Question: What was observed in the imaging?
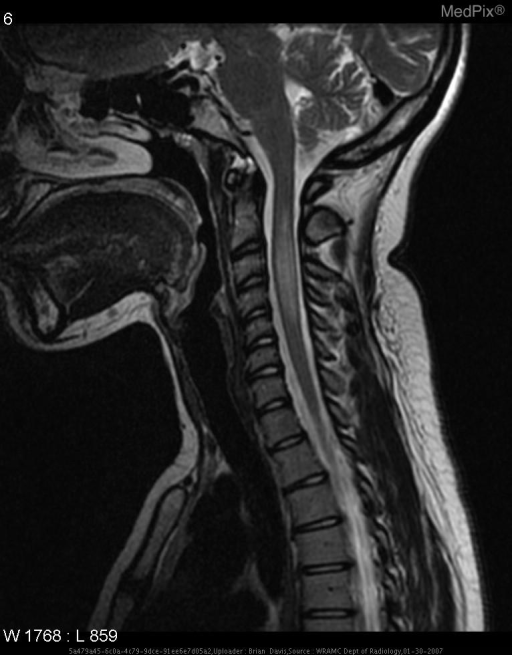
Answer: The imaging shows The cervical spine demonstrates T2 hyperintensity within the cord at C3 and C4 with mild expansion of the cord.

Enhancement in the right side of the brain and enhancement adjacent to the posterior horn of the left lateral ventricle are well visualized on axial T1 post gadolinium MRI.

These high signal lesions are consistent with demylination. T2 hyperintensity within the cord at C3 and C4 with mild expansion of the cord..